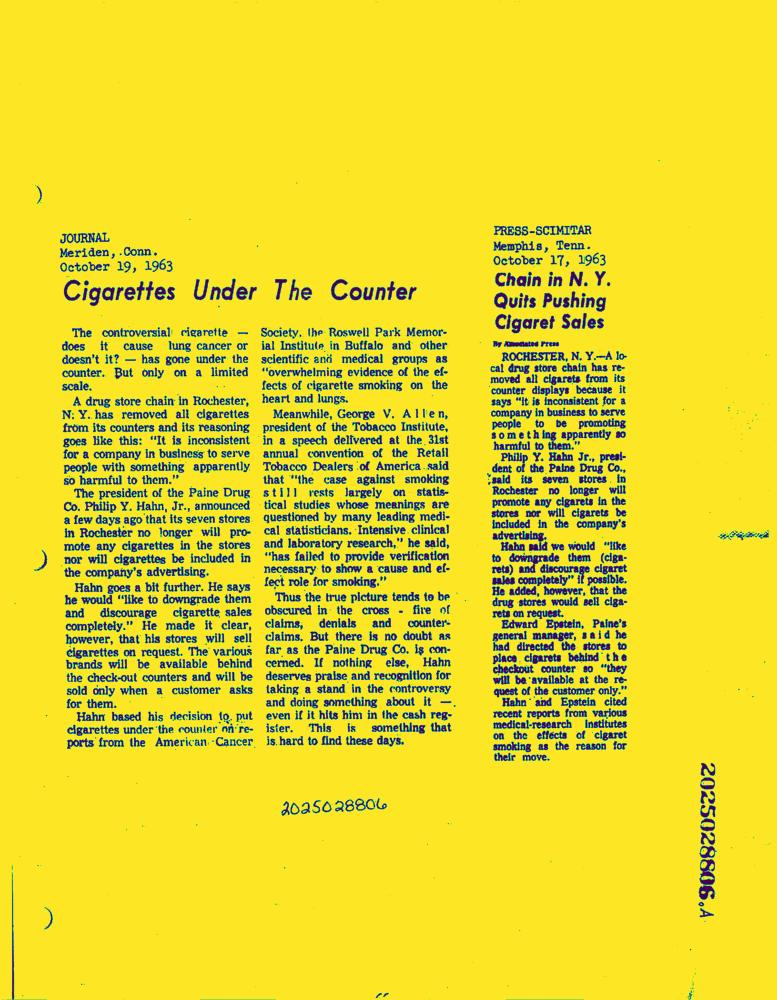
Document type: News-Article